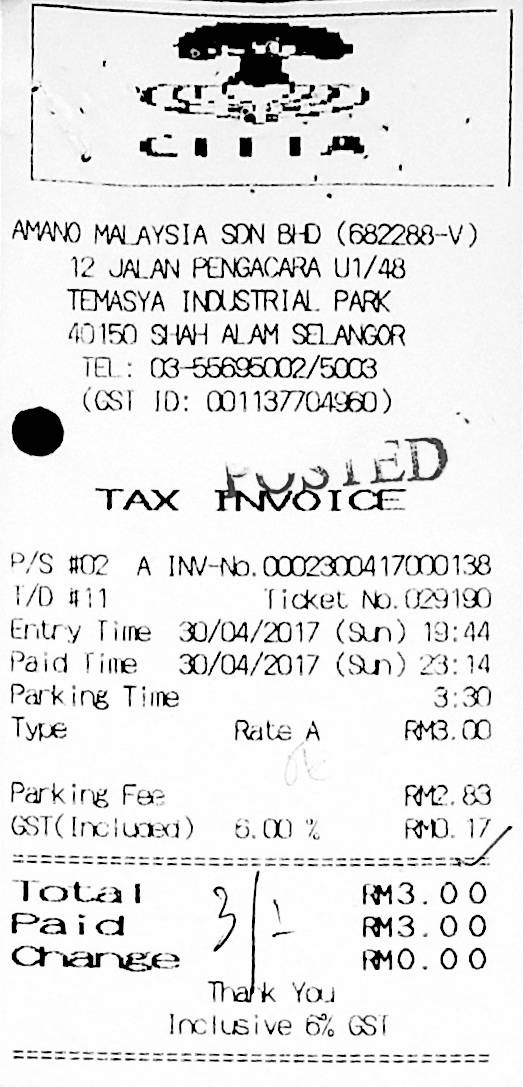
AMANO MALAYSIA SDN BHD (682288-V)
12 JALAN PENGACARA U1/48
TEMASYA INDUSTRIAL PARK
40150 SHAH ALAM SELANGOR
TEL: 03-55695002/5003
(GST ID: 001137704960)
TAX INVOICE
P/S #02
RM3.00
A
INV-NO.0002300417000138
T/D #11
TICKET NO.029190
ENTRY TIME
PAID TIME
PARKING TIME
30/04/2017 (SUN) 19:44
30/04/2017 (SUN) 23:14
RM3.00
RM0.00
THANK YOU
INCLUSIVE 6% GST
3:30
TYPE
RATE A
RM3.00
PARKING FEE
GST(INCLUDED)
6.00 %
RM2.83
RM0.17
TOTAL
PAID
CHANGE